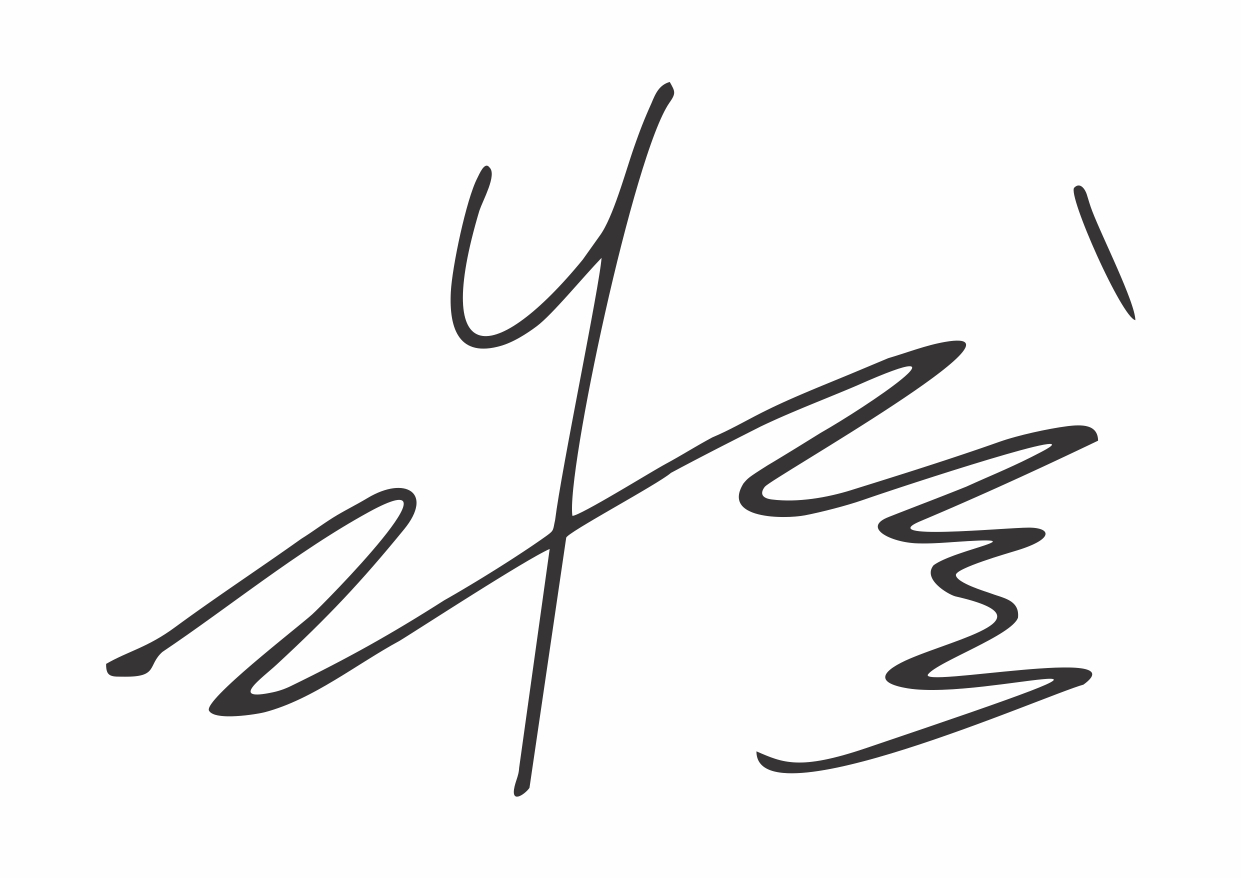
Signature of: zhu yilong